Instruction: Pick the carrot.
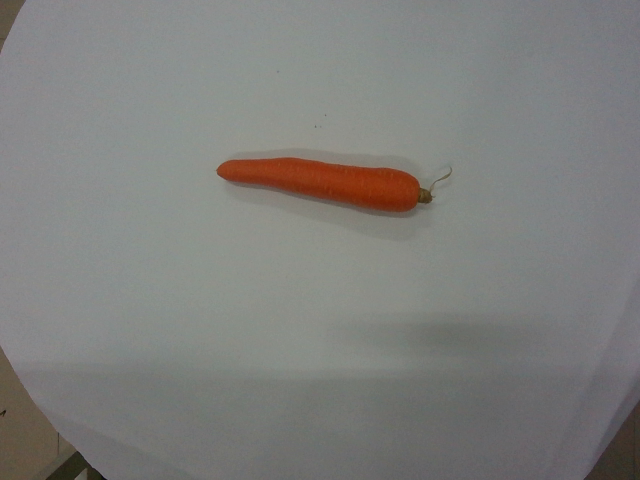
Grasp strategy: vertical